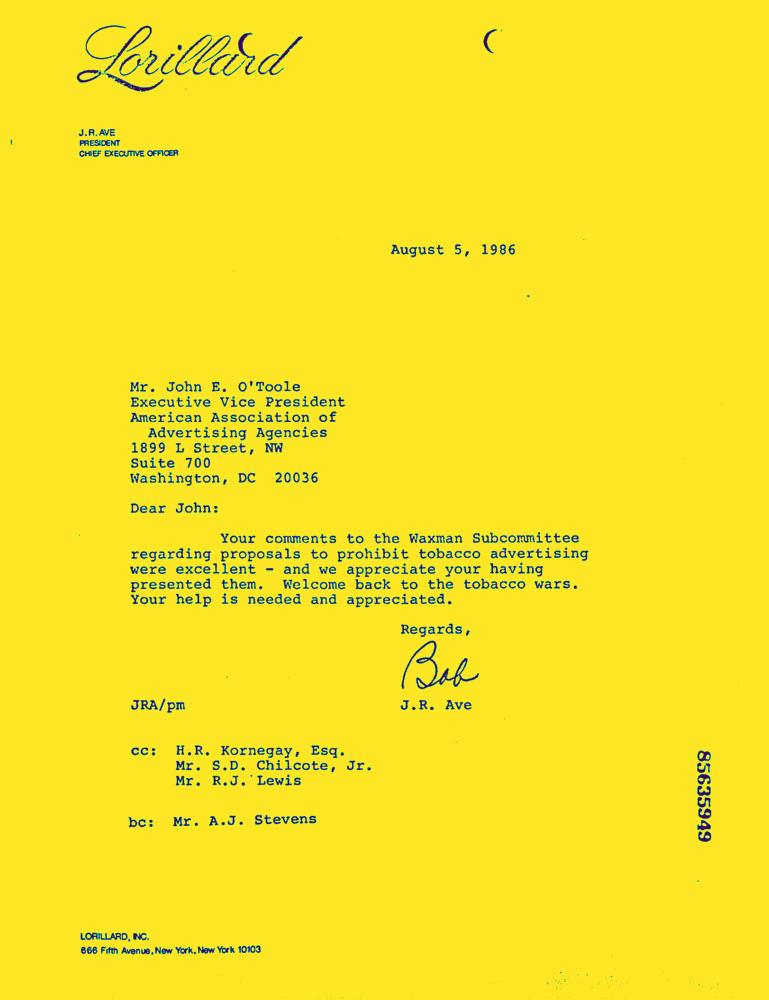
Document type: Letter-Doc